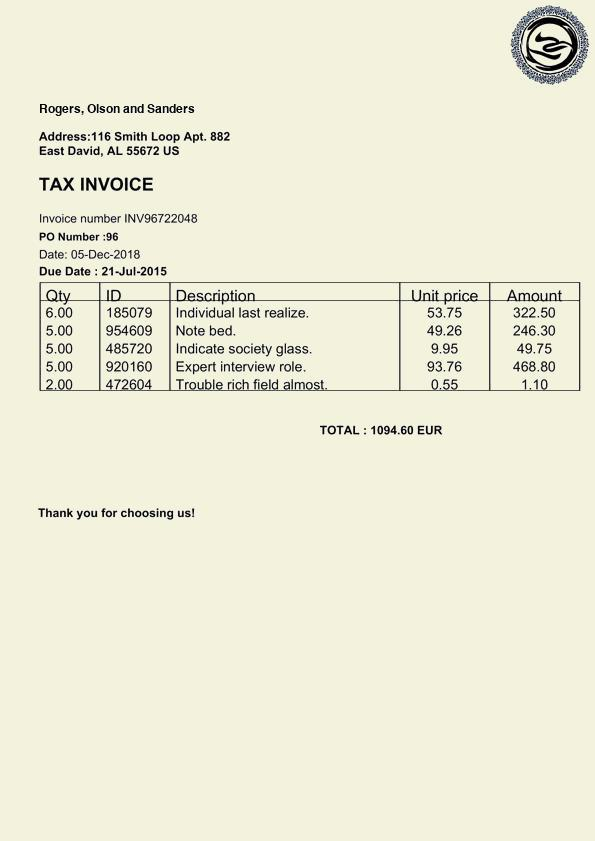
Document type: Invoice